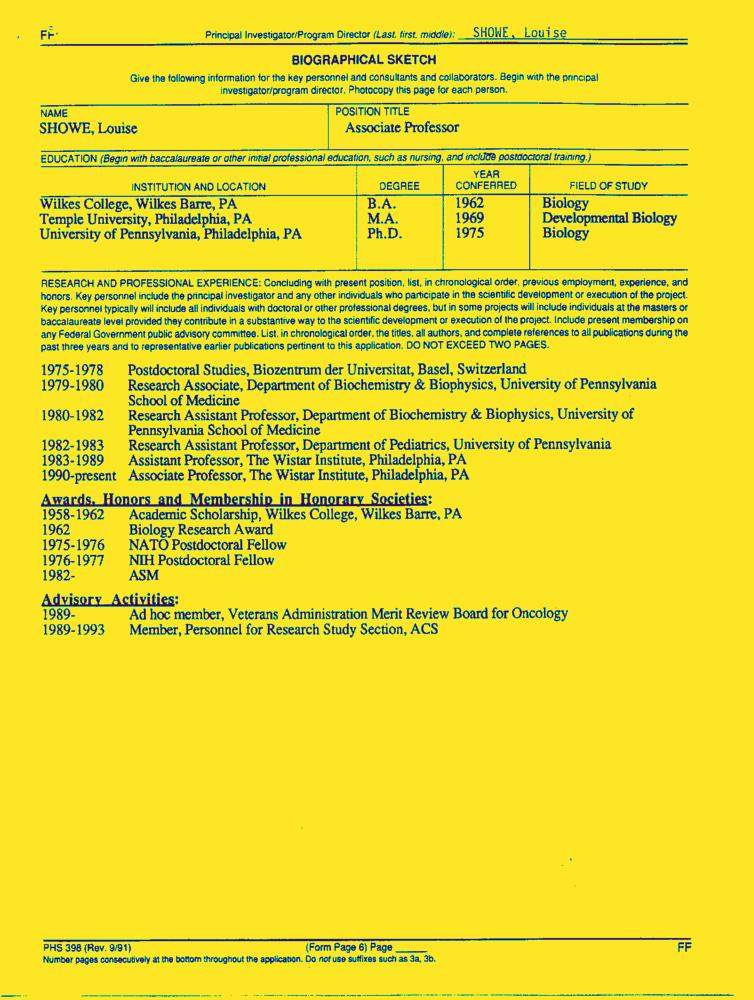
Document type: Resume-Doc